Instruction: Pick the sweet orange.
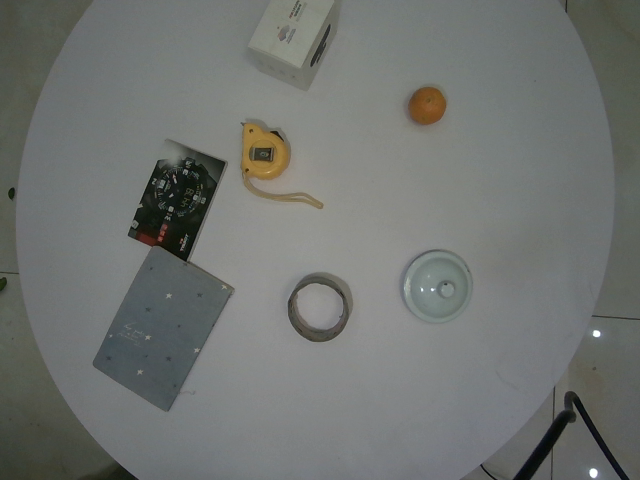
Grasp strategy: vertical